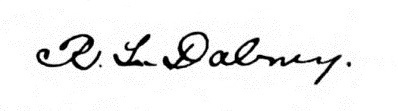
Signature of: robert lewis dabney